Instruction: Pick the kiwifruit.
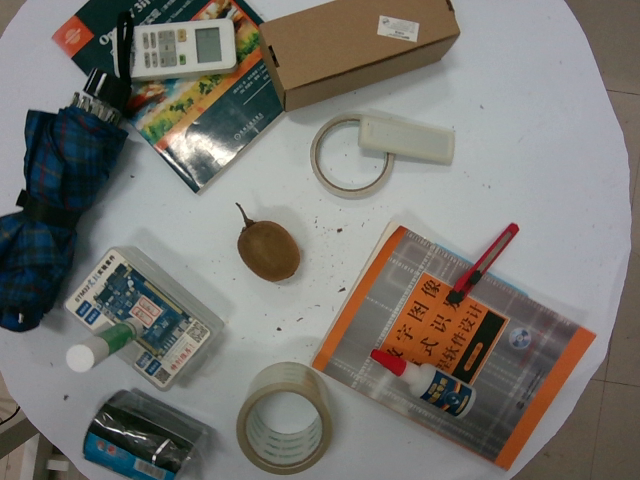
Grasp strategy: vertical